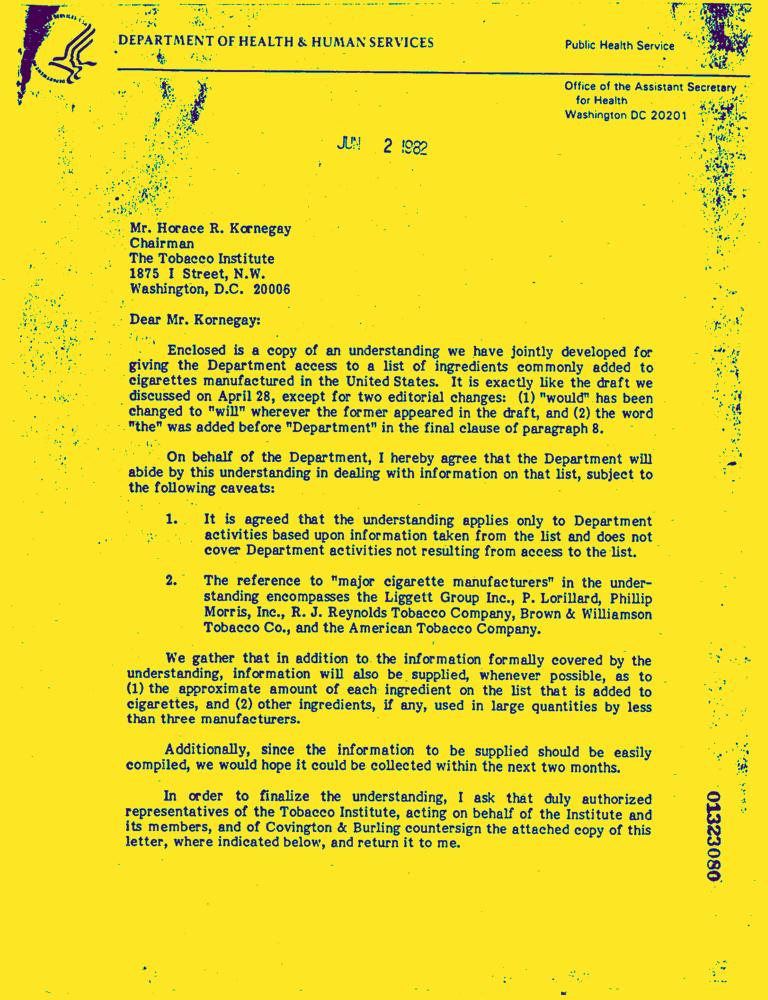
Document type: Letter-Doc